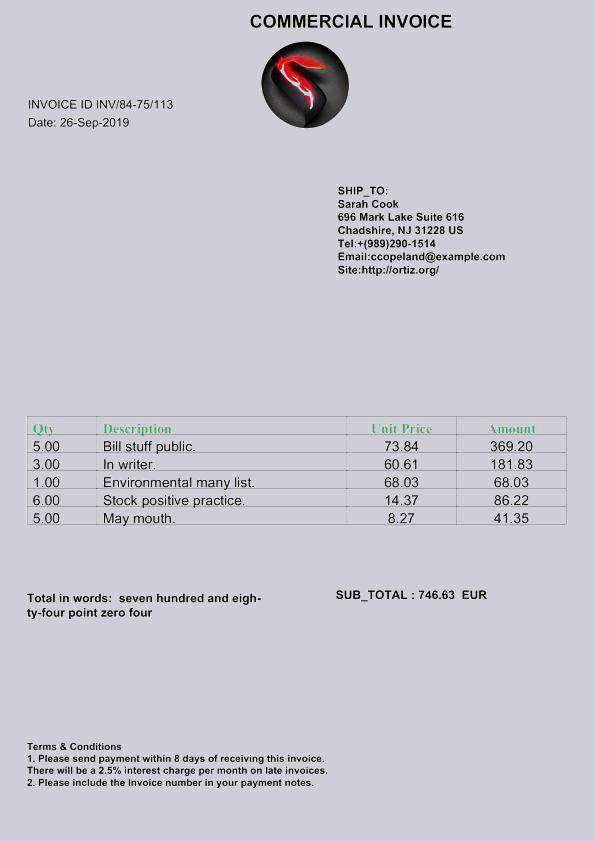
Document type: Invoice